Question: Explain the disease:
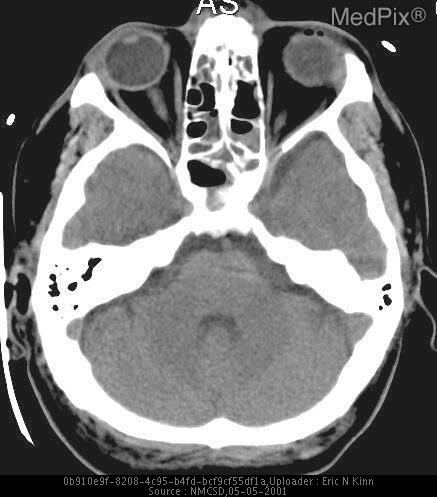
Answer: The disease is discussed as: Diffuse cerebral edema is among the most life-threatening of all cerebral insults with a mortality approaching 50%. Imaging findings may occur within hours after onset, but recognizable abnormalities may be delayed by 24 to 48 hours.

•  Imaging:
The most reliable early sign is effacement of the cerebral (surface) sulci, suprasellar and perimesencephalic cisterns. The ventricles appear small or compressed.

•  CT shows homogeneously decreased attenuation with loss of the gray-white differentiation. The cerebellum may appear relatively hyperdense compared to the the cerebral hemispheres - the "white cerebellum" sign. This is due to vascular (autoregulatory) events.

•  The "reversal sign" is similar,  with the cerebellum, thalamus, and brainstem retaining their normal density appearance in comparison to the darker edematous cerebral cortex.

Unilateral or bilateral cerebral edema may lead to brain displacement, accompanied by signs of herniation that are discussed on other topics at this site.